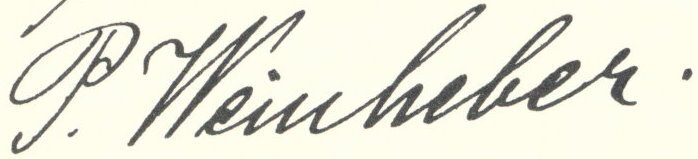
Signature of: paul friedrich gustav weinheber